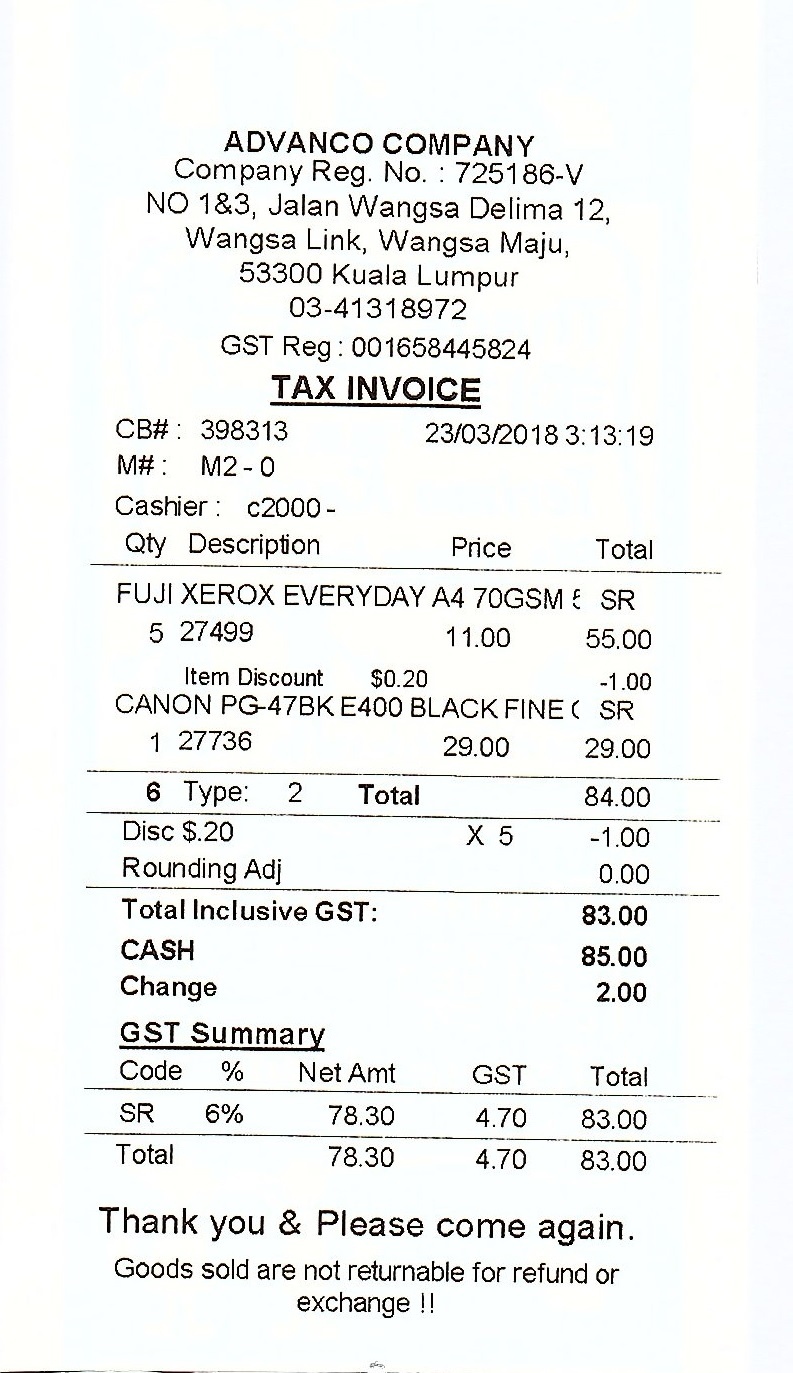
ADVANCO COMPANY
COMPANY REG. NO.: 725186-V
NO 1&3, JALAN ANGSA DELIMA 12,
WANGSA LINK, WANGSA MAJU,
53300 KUALA LUMPUR
03-41318972
GST REG: 001658445824
TAX INVOICE
CB#: 398313
23/03/2018 3:13:19
M#: M2-0
CASHIER: C2000-
QTY
DESCRIPTION
PRICE
TOTAL
FUJI XEROX EVERYDAY A4 70GSM SR
5 57499
11.00
55.00
ITEM DISCOUNT
$0.20
-1.00
CANON PG-47BK E400 BLACK FINE( SR
1
27736
29.00
29.00
6
TYPE:
2
TOTAL
84.00
DISC $.20
X 5
-1.00
ROUNDING ADJ
0.00
TOTAL INCLUSIVE GST:
83.00
CASH
85.00
CHANGE
2.00
GST SUMMARY
CODE
%
NET AMT
GST
TOTAL
SR
6%
78.30
4.70
83.00
TOTAL
78.30
4.70
83.00
THANK YOU & PLEASE COME AGAIN.
GOODS SOLD ARE NOT RETURNABLE FOR REFUND OR
EXCHANGE!!